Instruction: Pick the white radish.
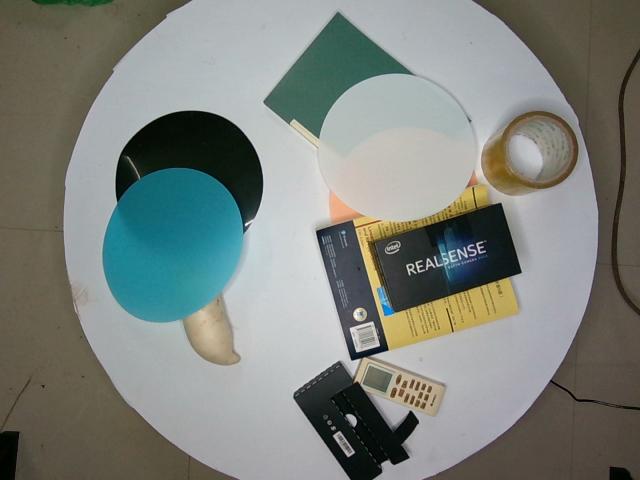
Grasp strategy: vertical